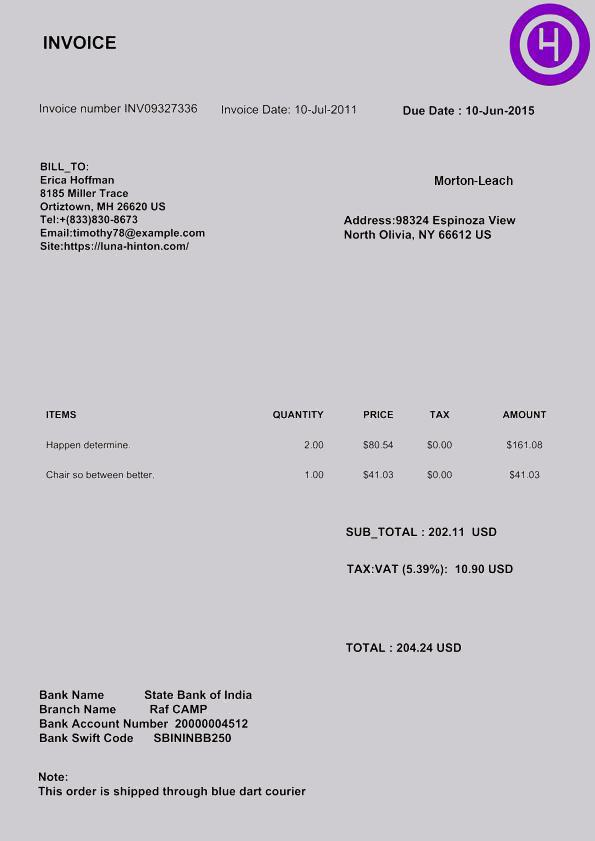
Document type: Invoice